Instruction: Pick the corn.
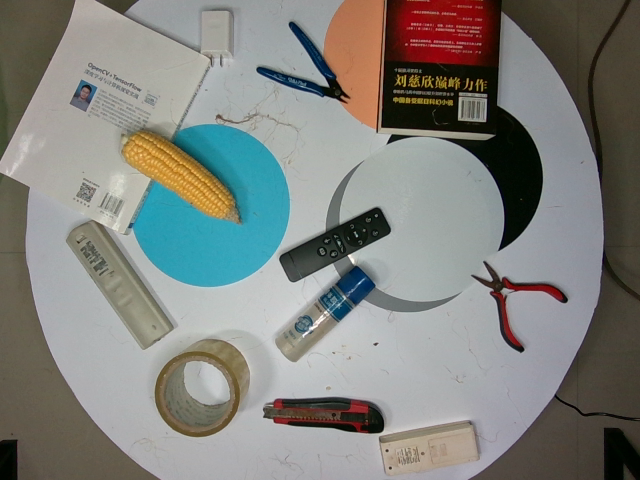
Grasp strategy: vertical